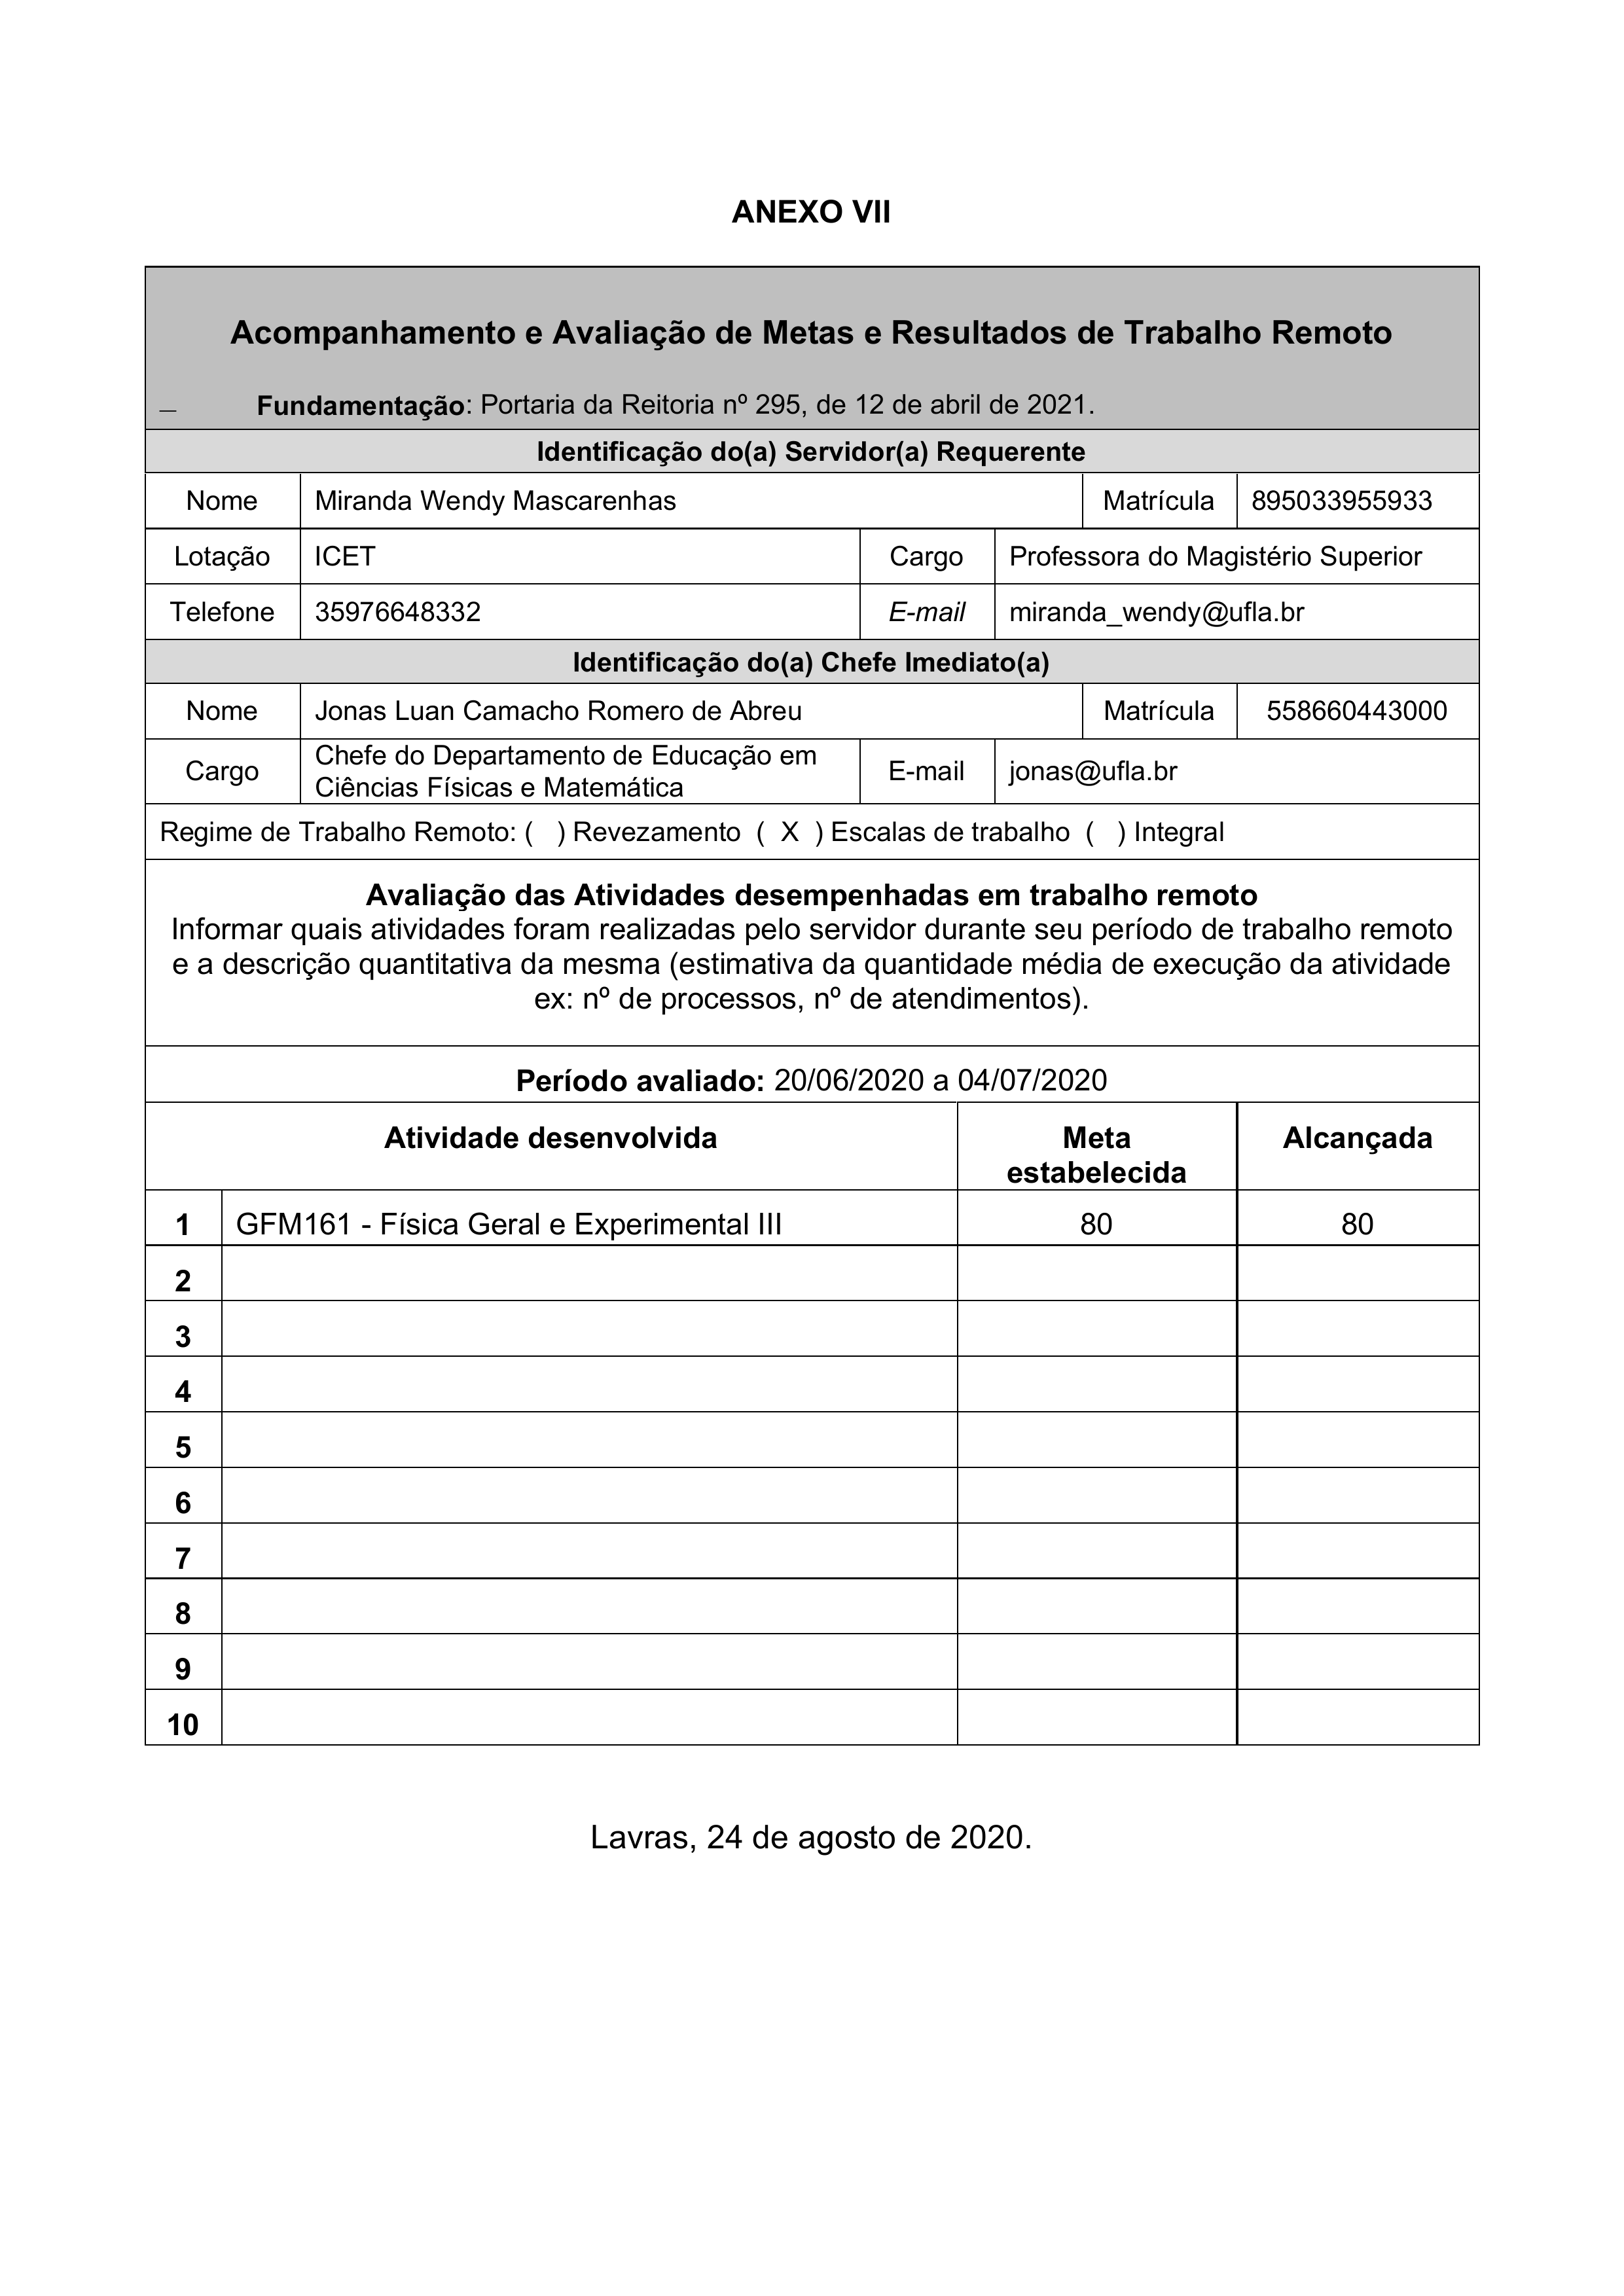
ANEXO VII
Acompanhamento e Avaliação de Metas e Resultados de Trabalho Remoto
Fundamentação: Portaria da Reitoria nº 295, de 12 de abril de 2021.
Identificação do(a) Servidor(a) Requerente
Nome
Miranda Wendy Mascarenhas
Matrícula
895033955933
Lotação
ICET
Cargo
Professora do Magistério Superior
Telefone
35976648332
E-mail
miranda_wendy@ufla.br
Identificação do(a) Chefe Imediato(a)
Nome
Jonas Luan Camacho Romero de Abreu
Matrícula
558660443000
Cargo
Chefe do Departamento de Educação em Ciências Físicas e Matemática
E-mail
jonas@ufla.br
Regime de Trabalho Remoto:
() Revezamento
() Integral
Escalas de trabalho
(X)
Avaliação das Atividades desempenhadas em trabalho remoto
Informar quais atividades foram realizadas pelo servidor durante seu período de trabalho remoto e a descrição quantitativa da mesma (estimativa da quantidade média de execução da atividade ex: nº de processos, nº de atendimentos).
Período avaliado:
20/06/2020 a 04/07/2020
Atividade desenvolvida
GFM161 - Física Geral e Experimental III
Meta estabelecida
80
Alcançada
80
1
2
3
4
5
6
7
8
9
10
Lavras, 24 de agosto de 2020.